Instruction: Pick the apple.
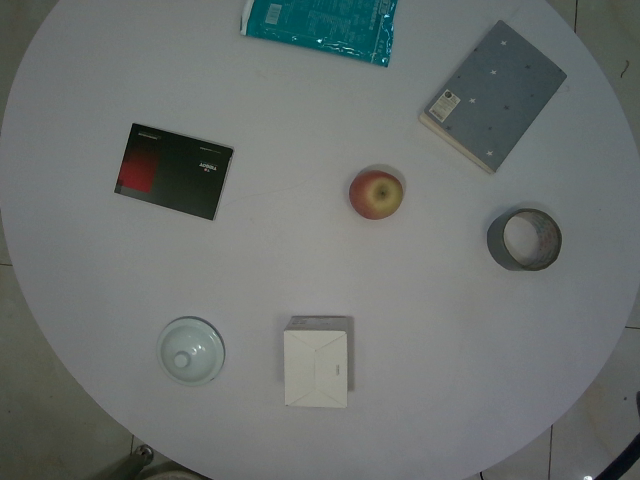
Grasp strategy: vertical